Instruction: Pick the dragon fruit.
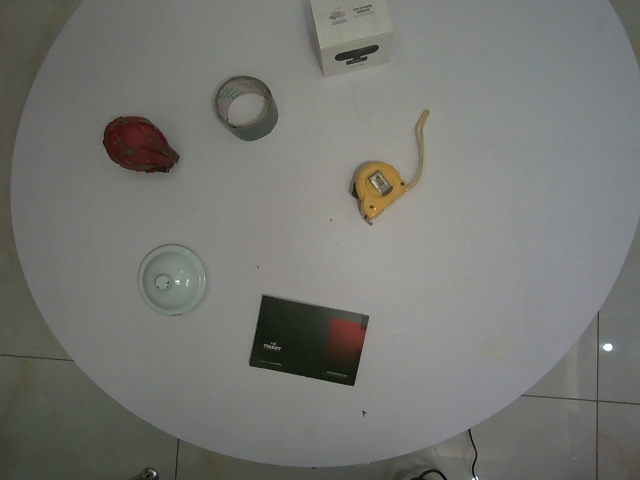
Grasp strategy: vertical